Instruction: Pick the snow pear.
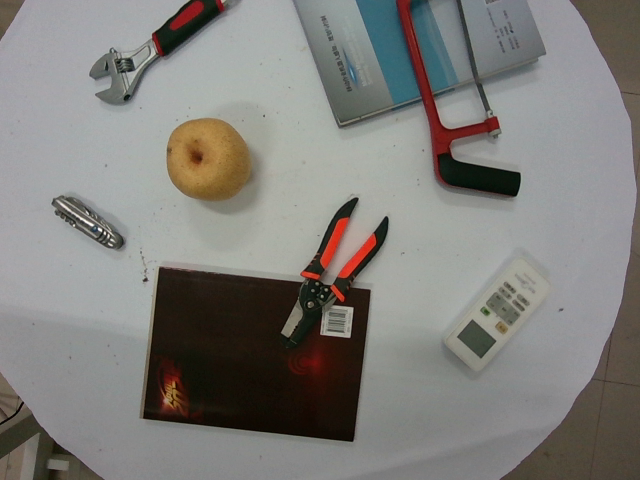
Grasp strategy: vertical